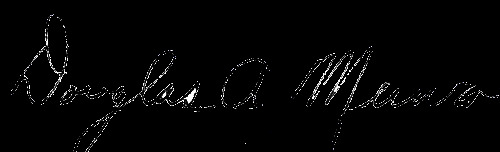
Signature of: douglas albert munro